Question: What appears to be the issue?
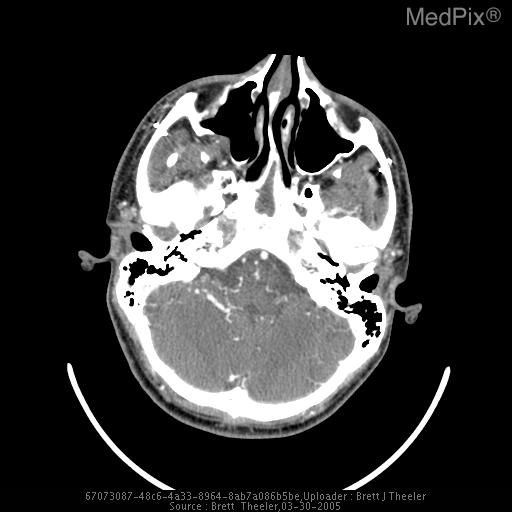
Answer: The findings suggest CT with contrast shows an enlarged R parasellar region consistent with an ICA aneurysm, and abnormal vasculature filling with contrast in the R posterior fossa.  The R Carotid angiogram shows a large, cavernous ICA aneurysm.  The angiogram also shows that this aneurysm is draining into the cavernous sinus.  The R superior opthalmic vein is engorged, and visible in the arterial phase.  The carotid cavernous fistula is also draining posteriorly into the transverse and sigmoid sinuses (likely through the superior petrosal and inferior petrosal sinuses)which are also visible in the arterial phase of the angiogram.. Abnormal vascular markings in the cerebellum filling with contrast.. The patient might have a history of 20 y/o male inside HUM-V when hit with an RPG (rocket propelled grenade)..